Question: What is the assessed value of the property as noted in the document?
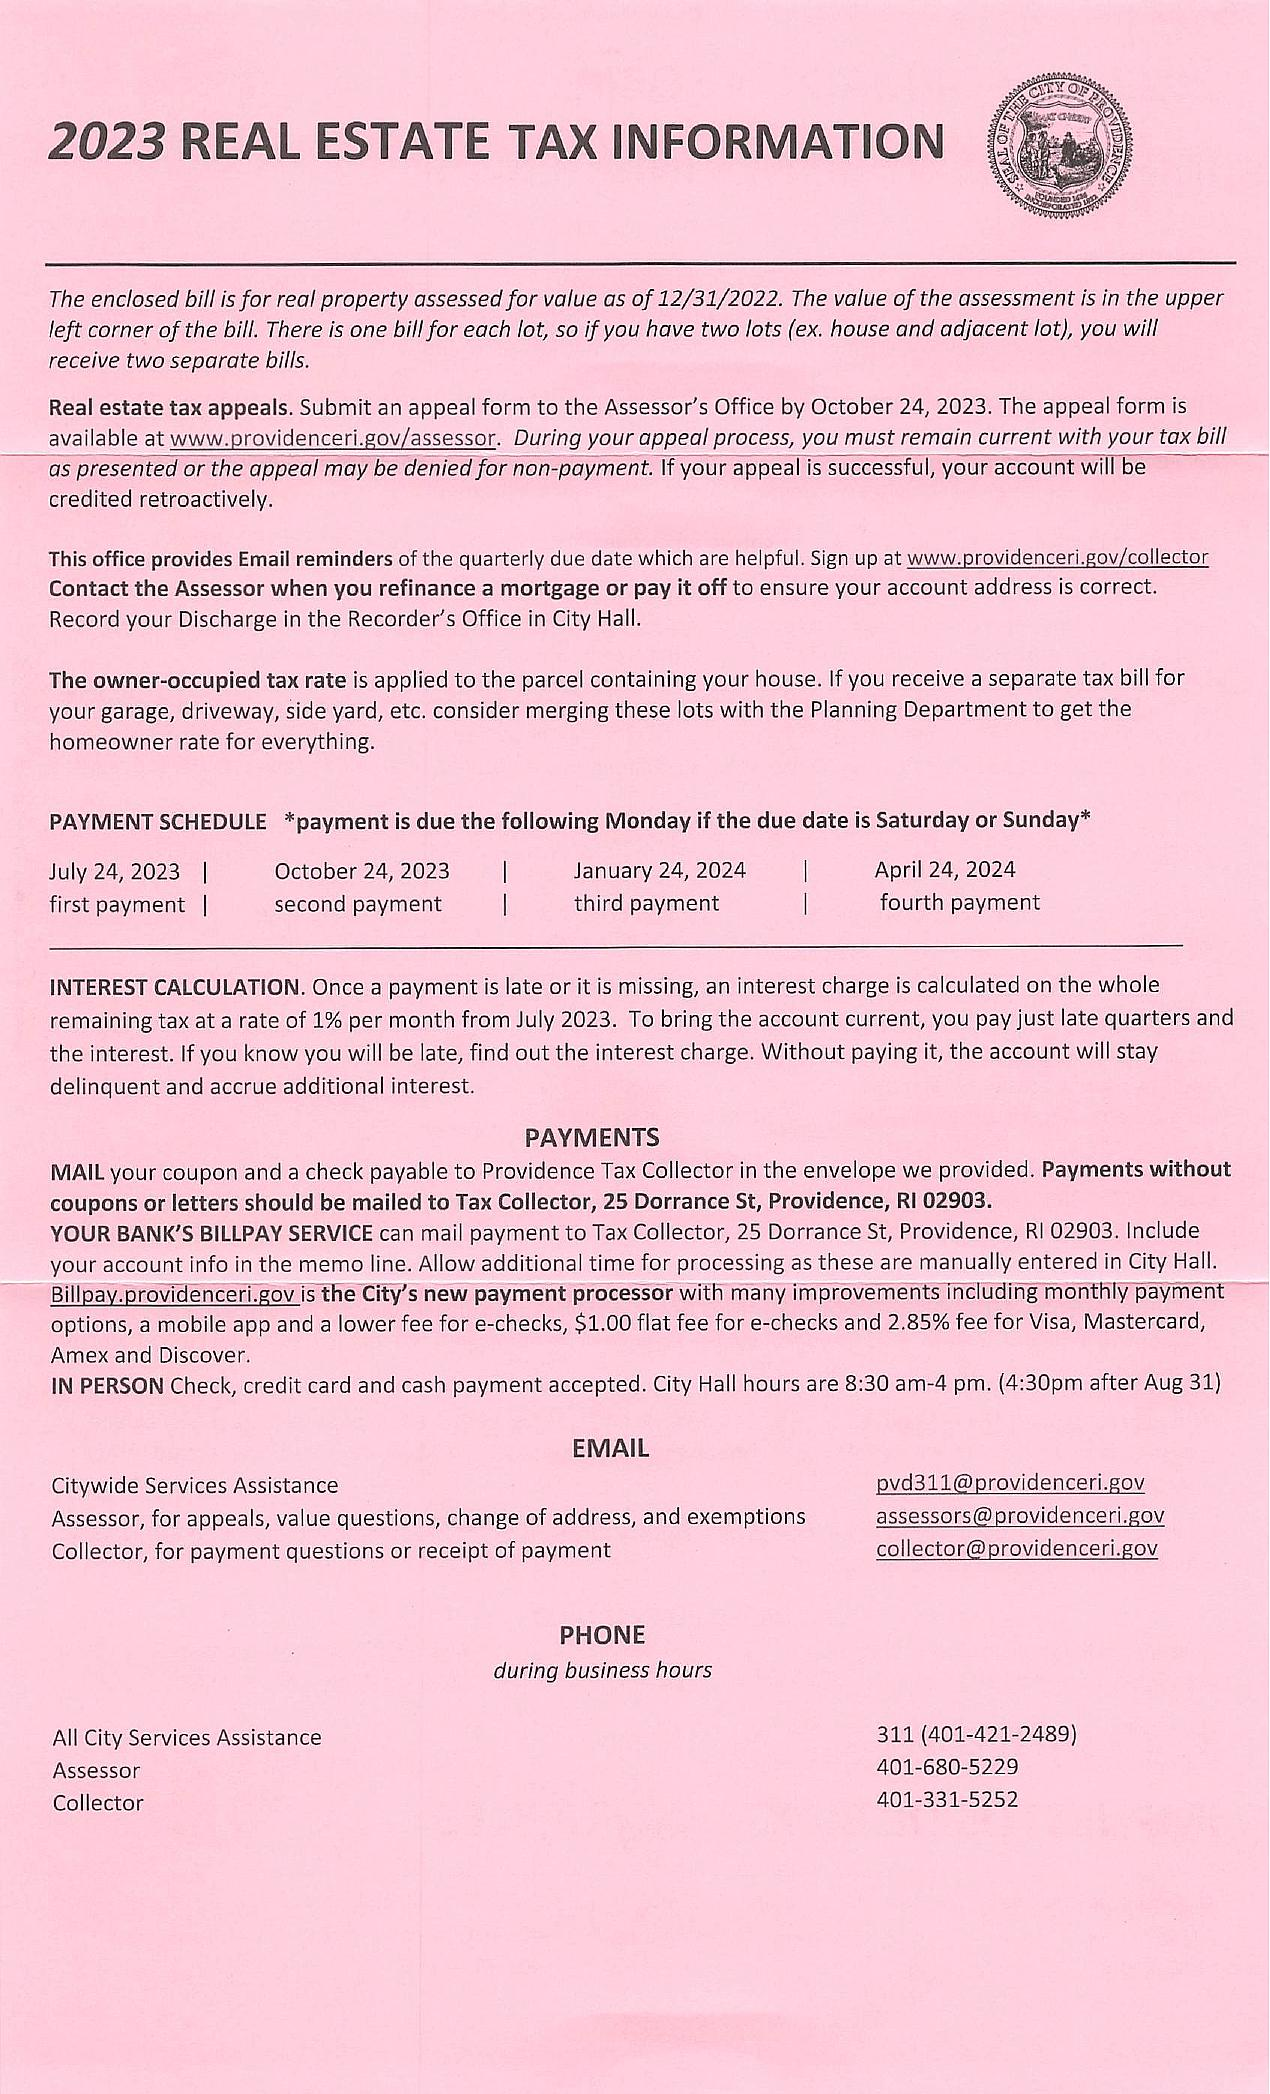
Answer: "The value of the assessment is in the upper left corner of the bill. There is one bill for each lot, so if you have two lots (ex. house and adjacent lot), you will receive two separate bills."